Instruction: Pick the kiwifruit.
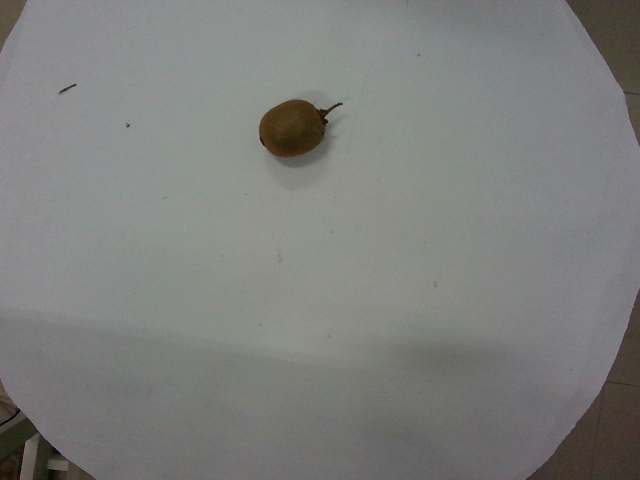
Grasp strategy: vertical